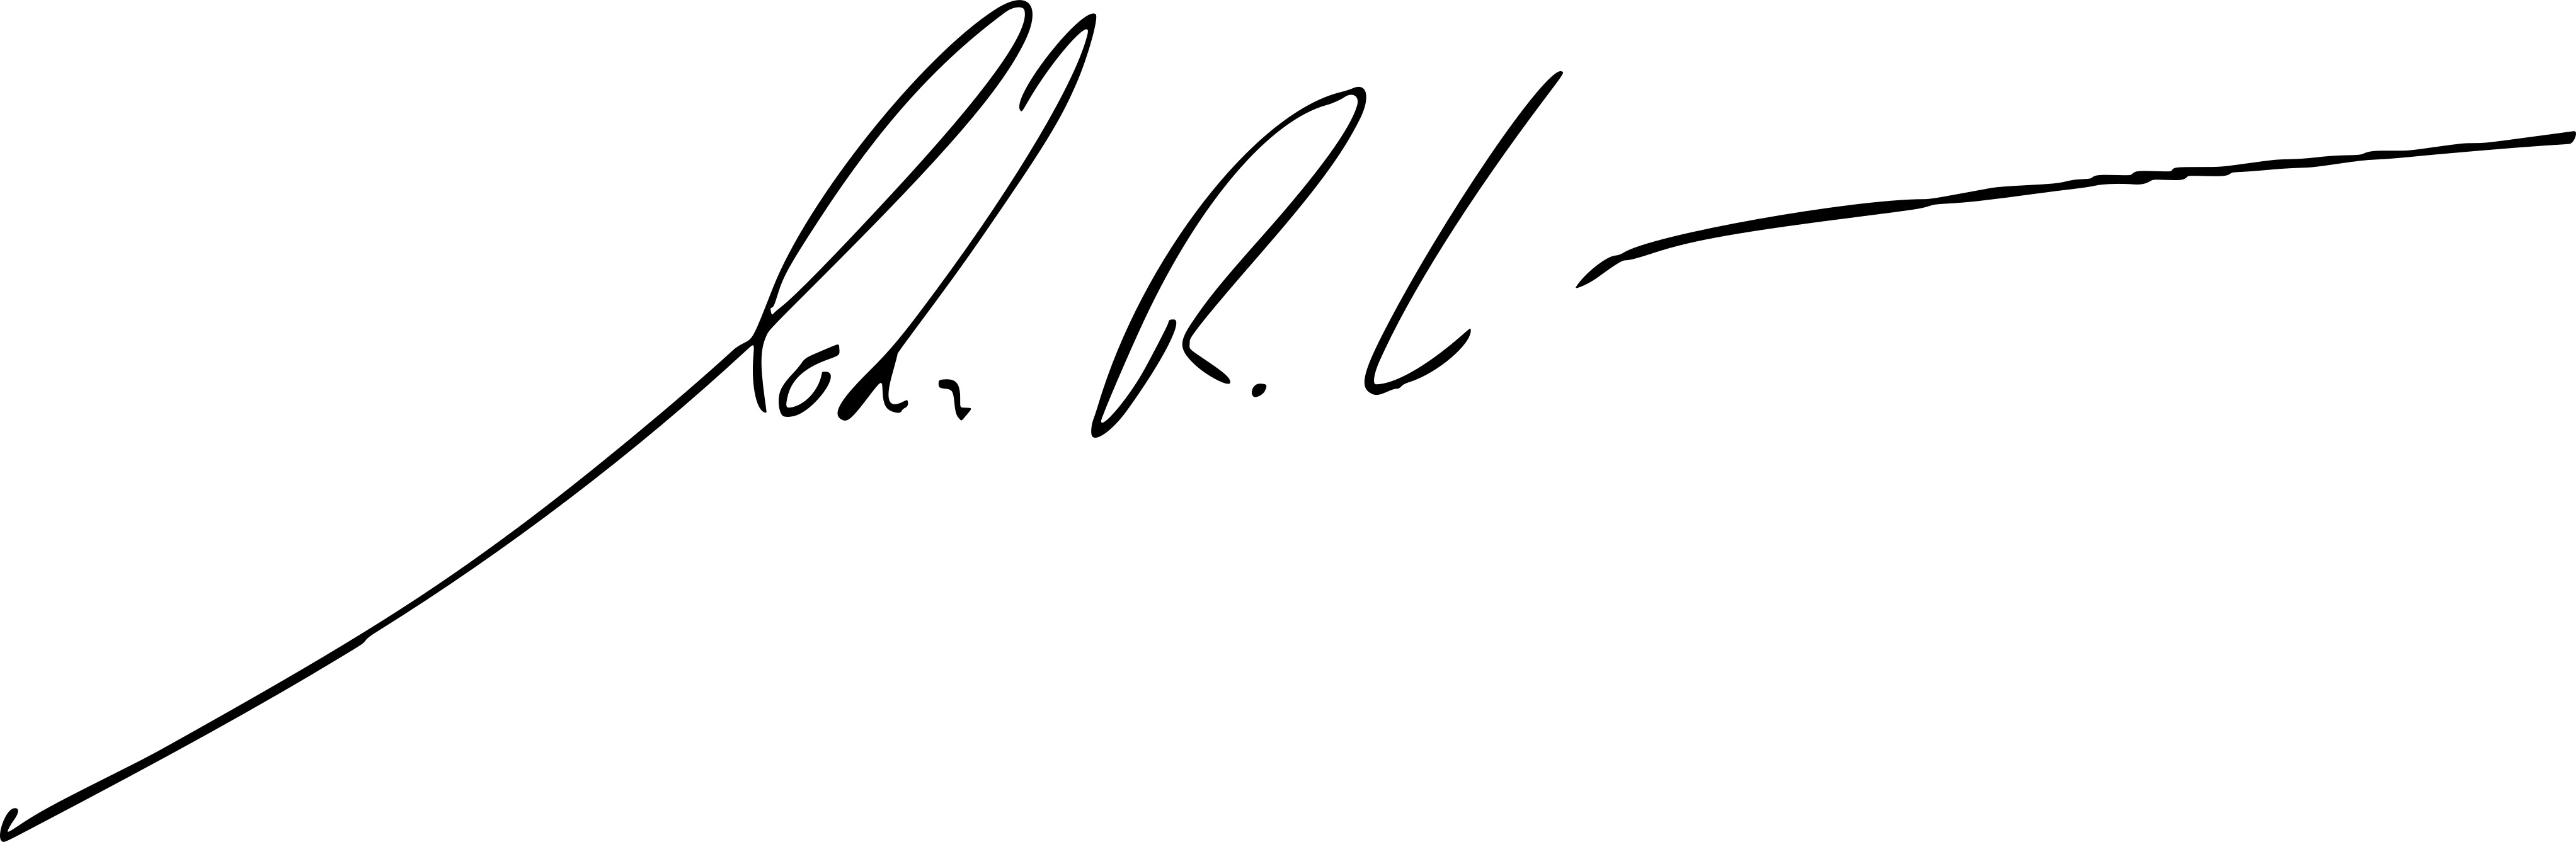
Signature of: john r curtis